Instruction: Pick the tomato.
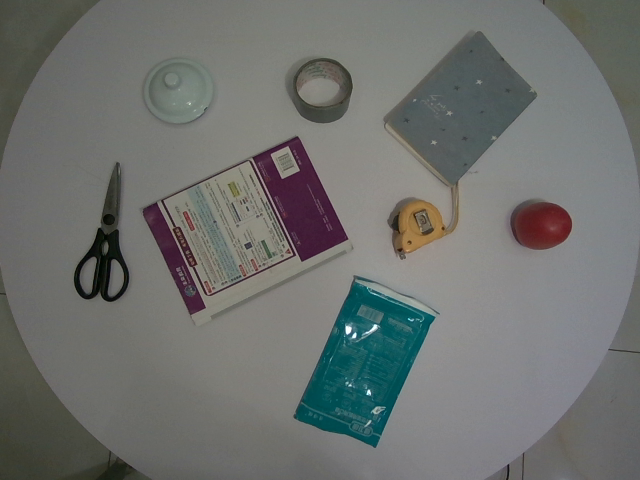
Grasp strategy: vertical